Question: What appears to be the issue?
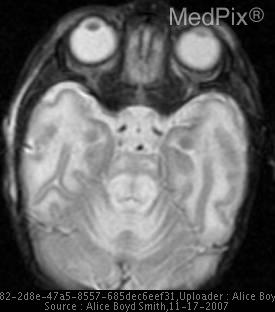
Answer: The findings suggest • Axial T2 weighted images reveal T2 prolongation, consistent with edema, in the deep cerebellar white matter, dorsal brainstem, cerebral peduncles, and posterior limb of the internal capsule.
• MR spectroscopy reveals a broad peak at 0.9 ppm representing branched chain amino acids and branched chain alpha ketoacids.  An abnormal peak is also present at 1.33 ppm consistent with lactate.. Axial T2 weighted images demonstrate T2 prolongation within the deep cerebellar white matter, brainstem, cerebral peduncles, and posterior limbs of the internal capsule.   A variety of aminoacidopathies/aminoaciduria diseases produce diffuse and symmetric white matter changes.. The patient might have a history of 1 week old baby boy with poor feeding, now developing increasing vomiting.  His mother reports a strange odor to his urine..